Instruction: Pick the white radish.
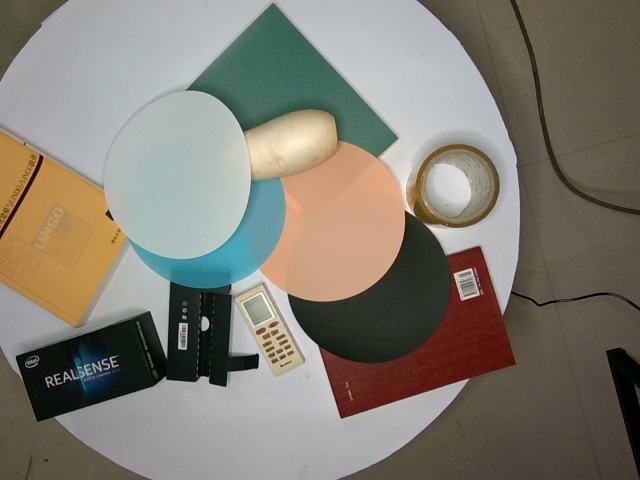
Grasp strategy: vertical